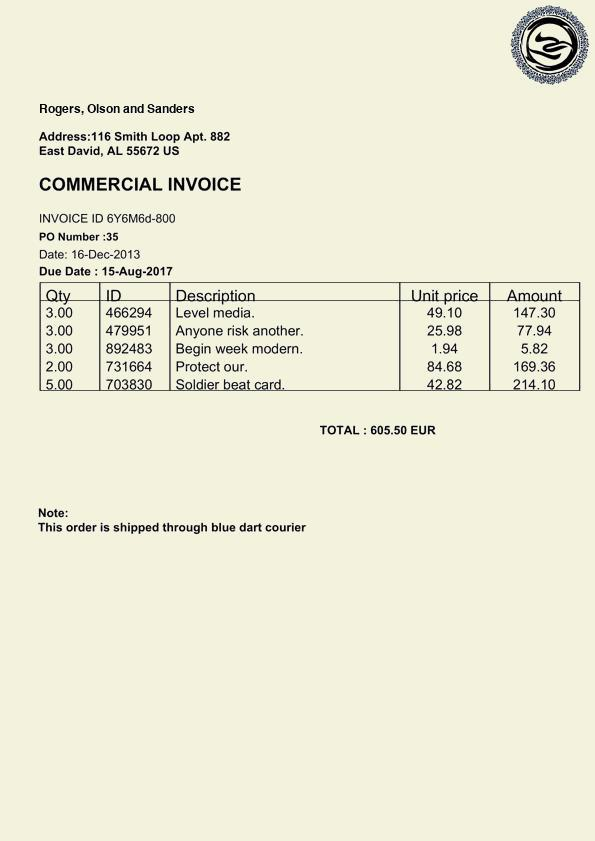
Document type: Invoice